Question: What is the potential diagnosis?
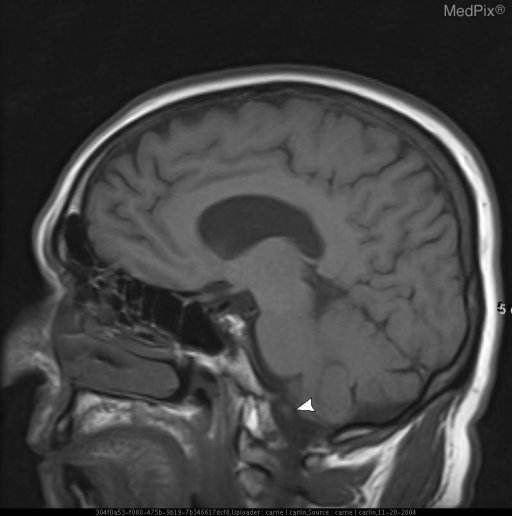
Answer: The possible diagnosis includes Vertebral artery dissection..